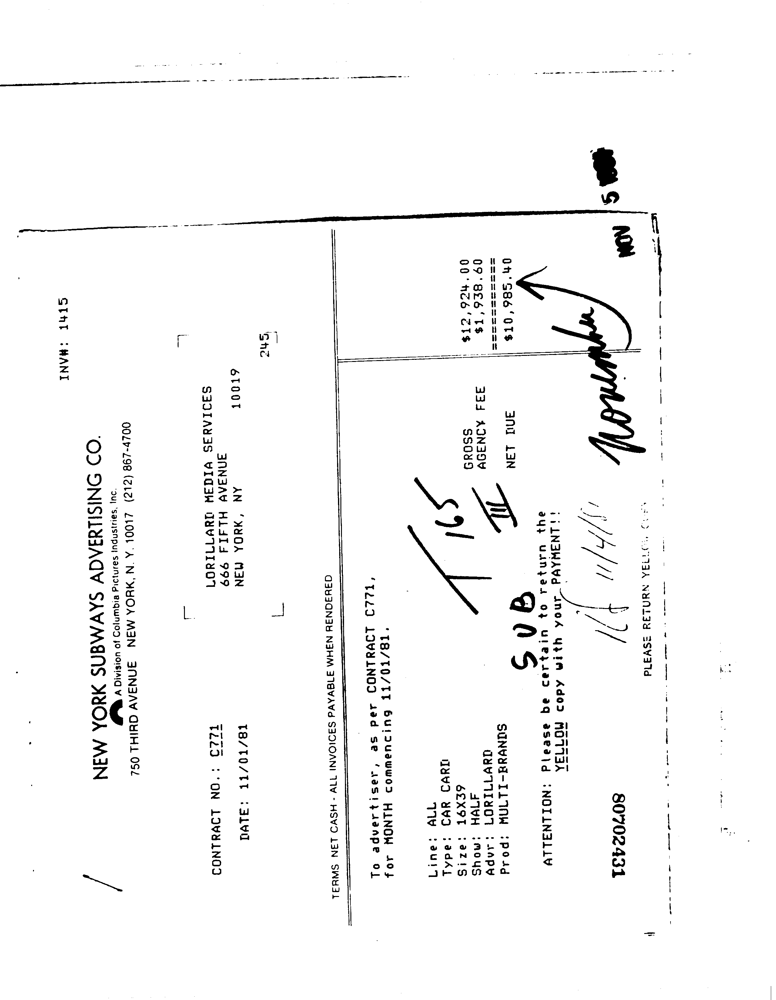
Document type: Invoice